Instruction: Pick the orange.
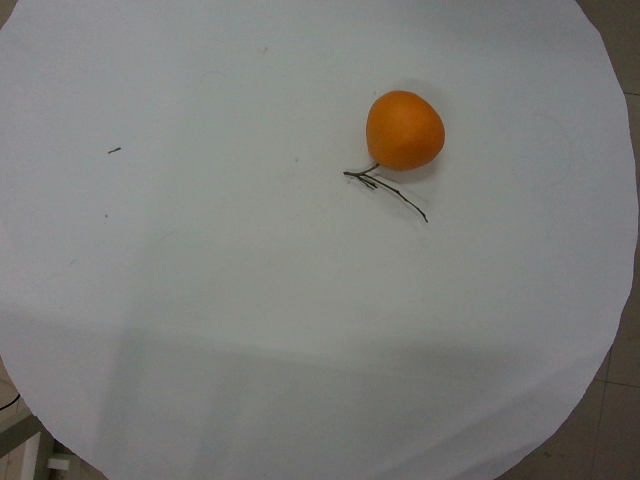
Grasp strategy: vertical